Question: What is the assessed value of the property as noted in the document?
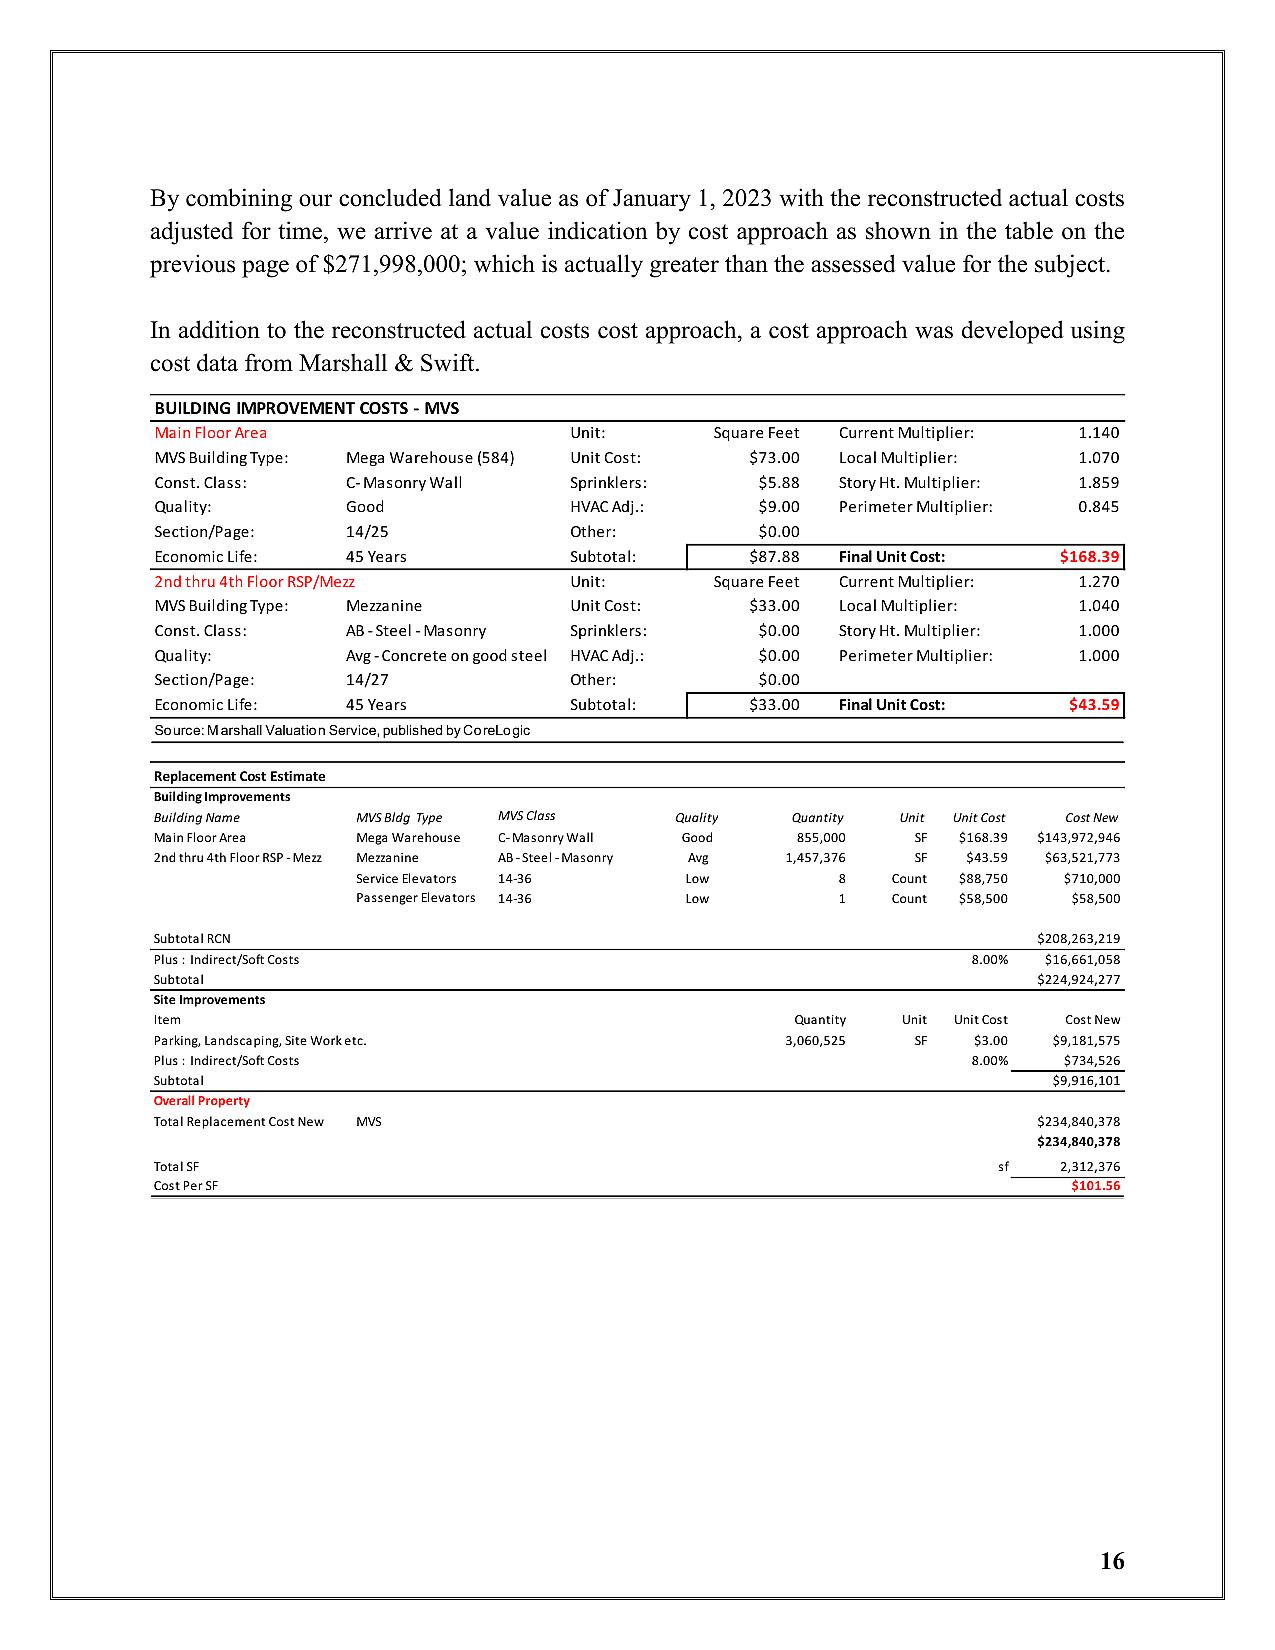
Answer: "$271,998,000 "